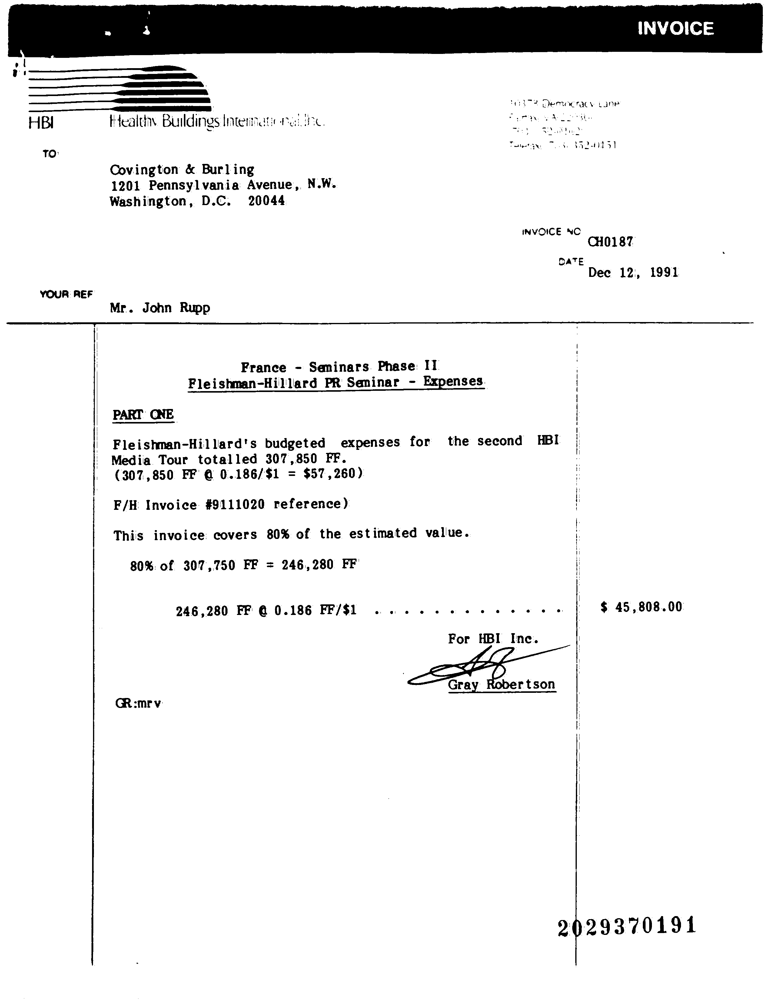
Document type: Invoice